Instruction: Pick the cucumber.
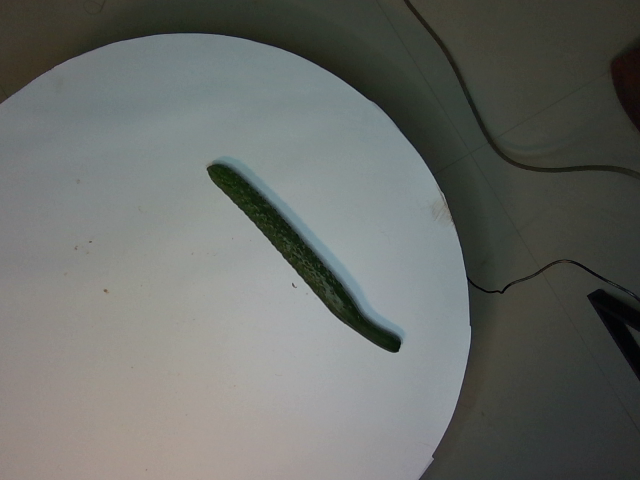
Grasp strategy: vertical